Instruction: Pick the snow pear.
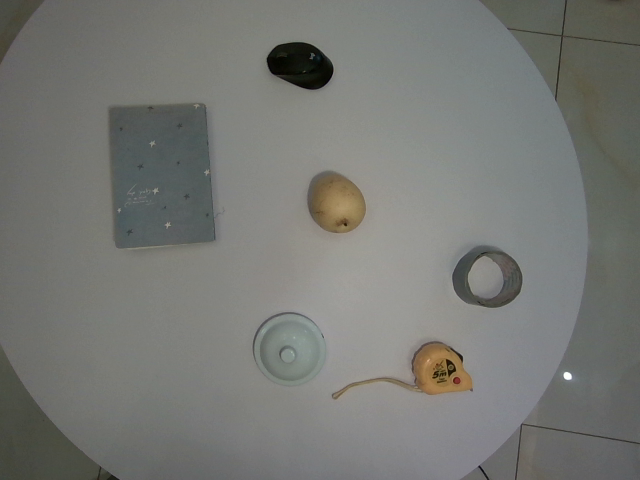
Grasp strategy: vertical